Question: What jurisdiction, city, or county is the document associated with?
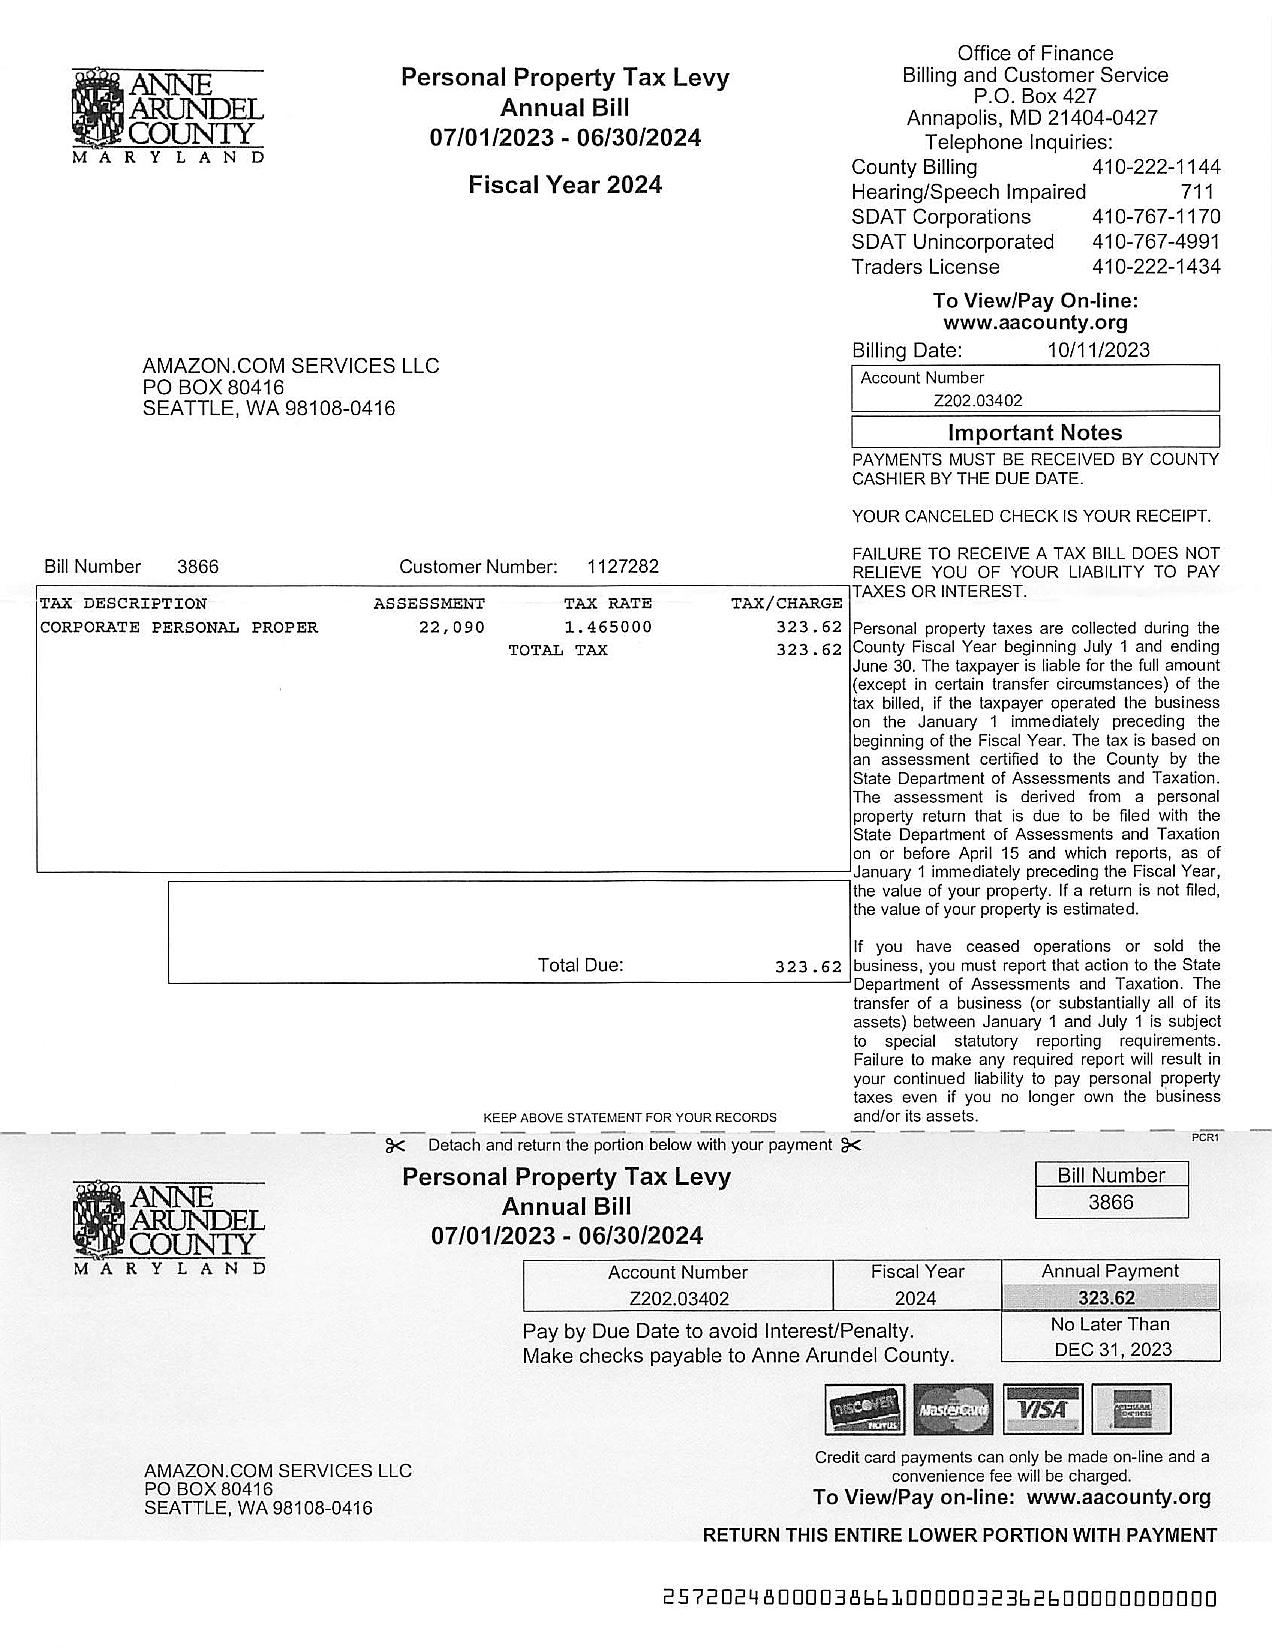
Answer: "ANNE ARUNDEL COUNTY"